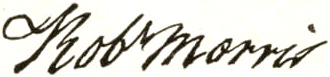
Signature of: robert morris